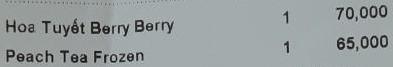
<table>
<tr>
<td>Hoa Tuyết Berry Berry</td>
<td>1</td>
<td>70,000</td>
</tr>
<tr>
<td>Peach Tea Frozen</td>
<td>1</td>
<td>65,000</td>
</tr>
</table>